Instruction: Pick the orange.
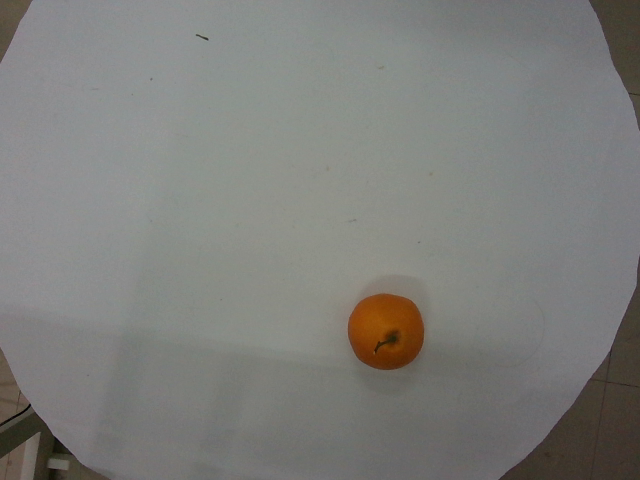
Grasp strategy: vertical